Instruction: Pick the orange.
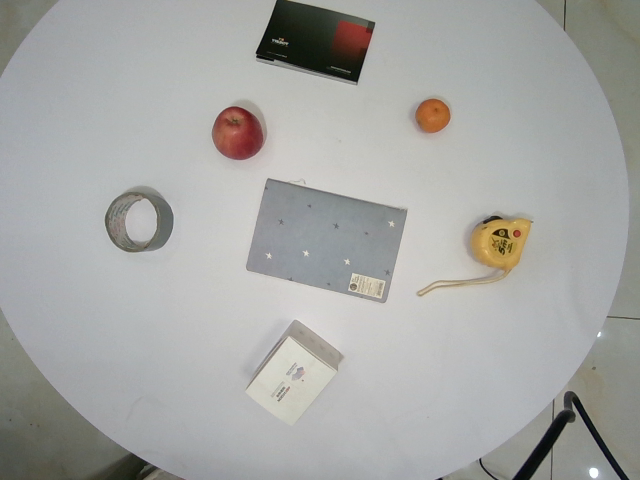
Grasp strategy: vertical